Question: What is the name of the tenant mentioned in the document?
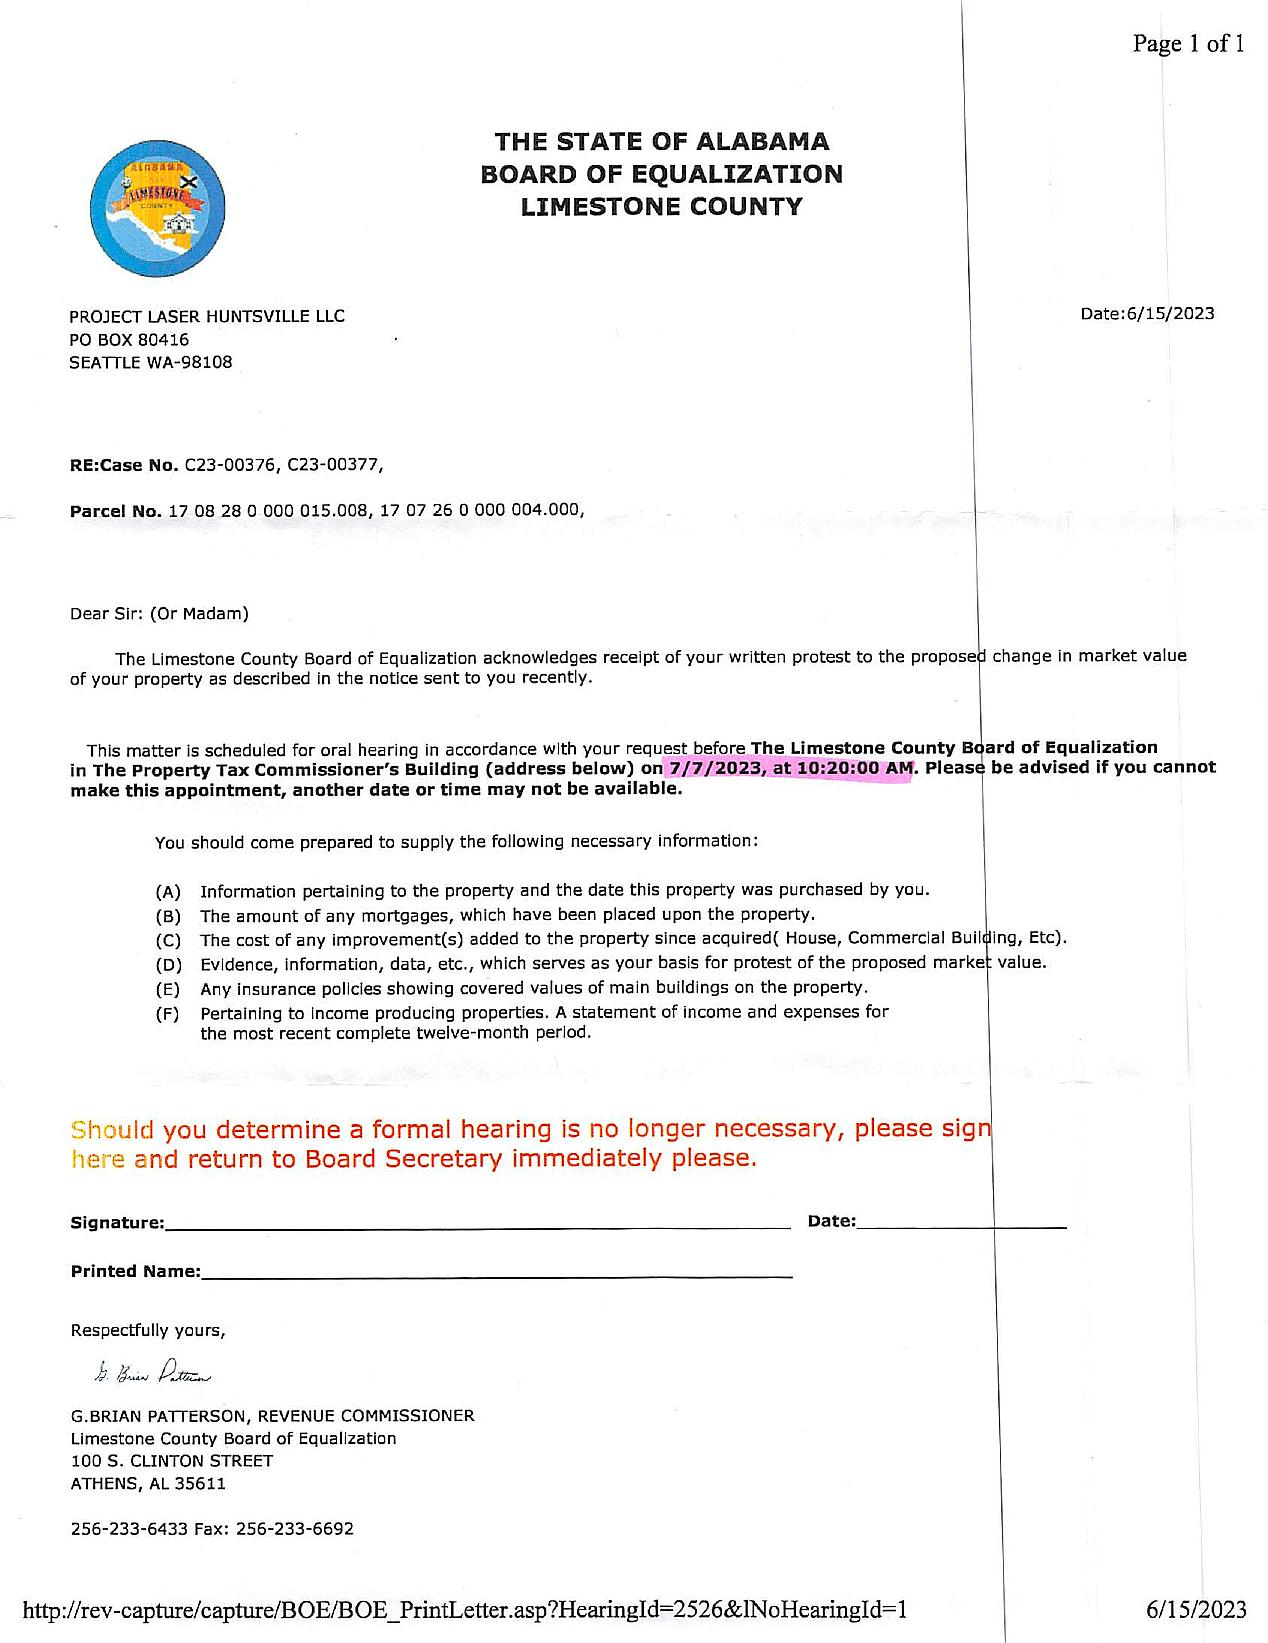
Answer: "PROJECT LASER HUNTSVILLE LLC"